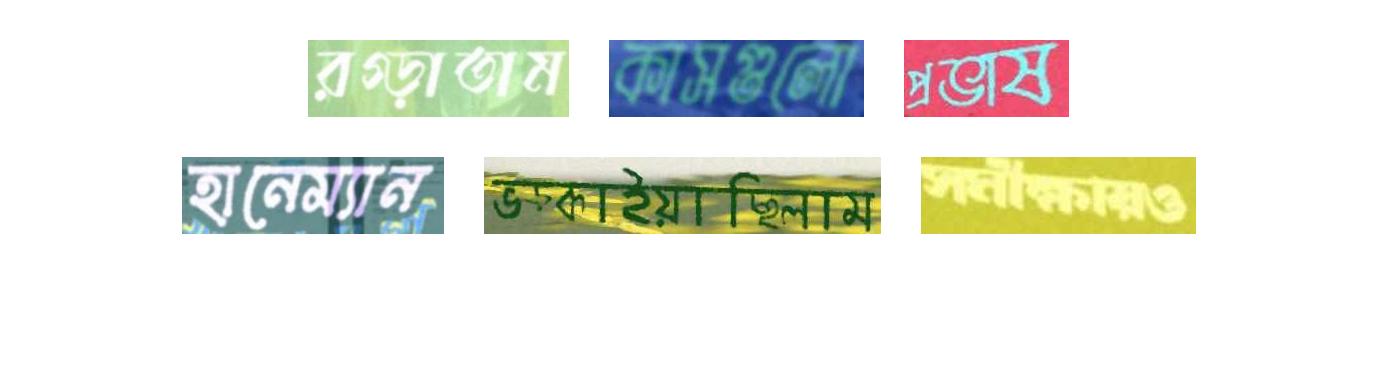
রগ্‌ড়াতাম কাসগুলো প্রভাষ
হানেম্যান ভড়্‌কাইয়াছিলাম সমীক্ষায়ও